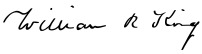
Signature of: william r king